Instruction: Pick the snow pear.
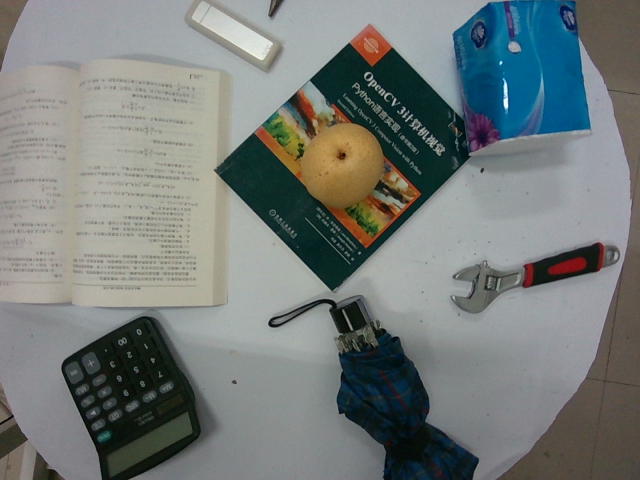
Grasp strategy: vertical